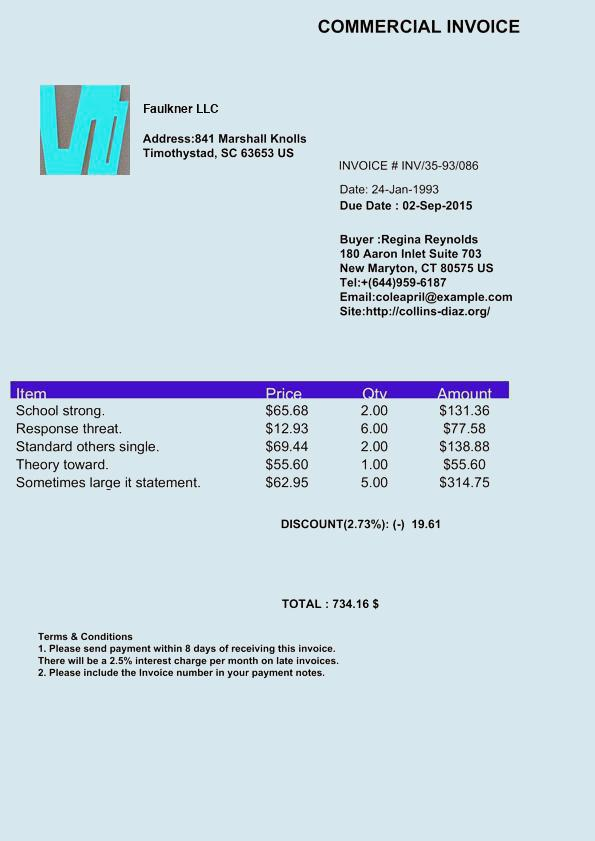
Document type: Invoice